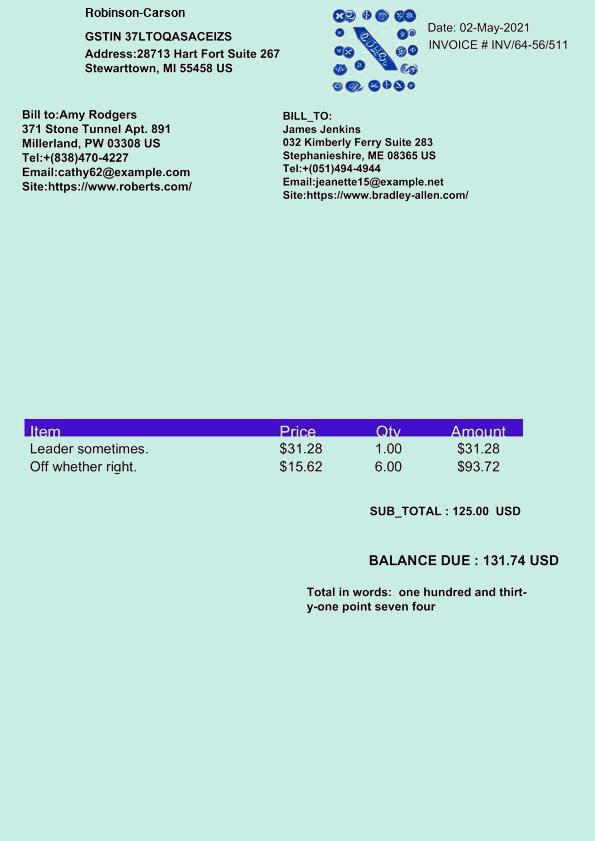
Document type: Invoice